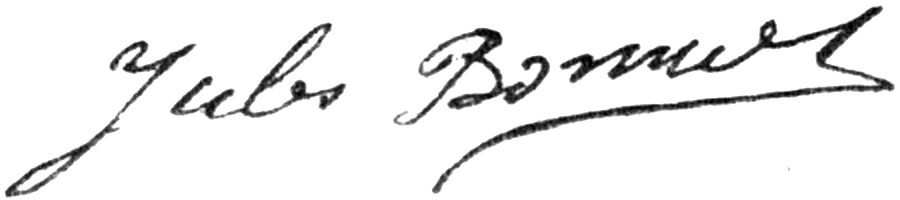
Signature of: jules bonnot